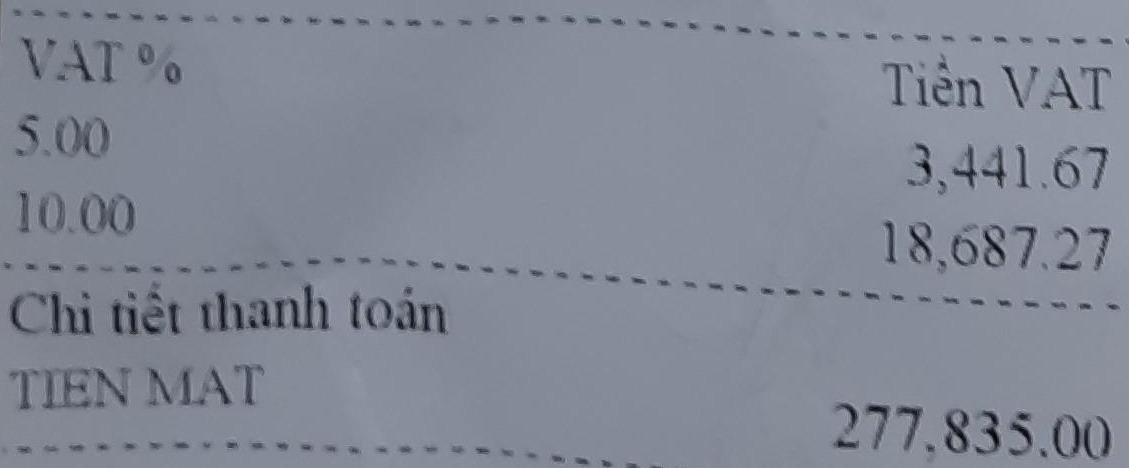
<table>
<tr>
<th>VAT %</th>
<th>Tiền VAT</th>
</tr>
<tr>
<td>5.00</td>
<td>3,441.67</td>
</tr>
<tr>
<td>10.00</td>
<td>18,687.27</td>
</tr>
</table>

Chi tiết thanh toán
TIEN MAT 277,835.00